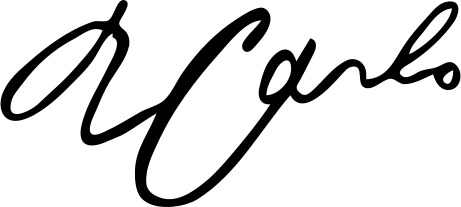
Signature of: carlo gesualdo